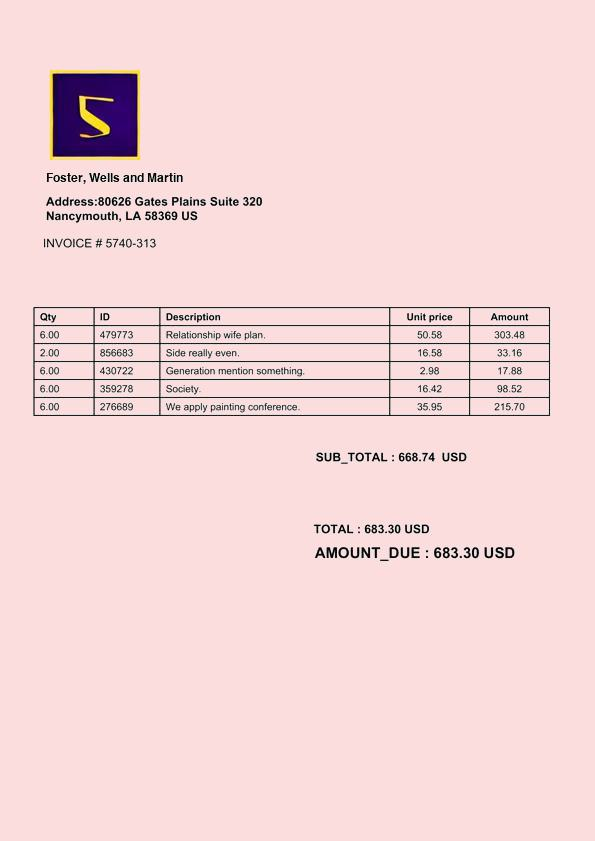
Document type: Invoice